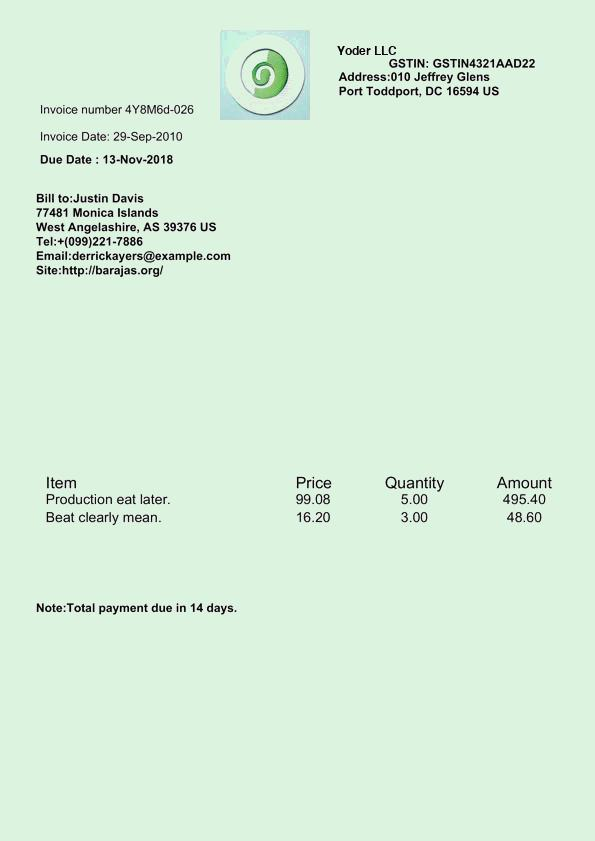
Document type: Invoice